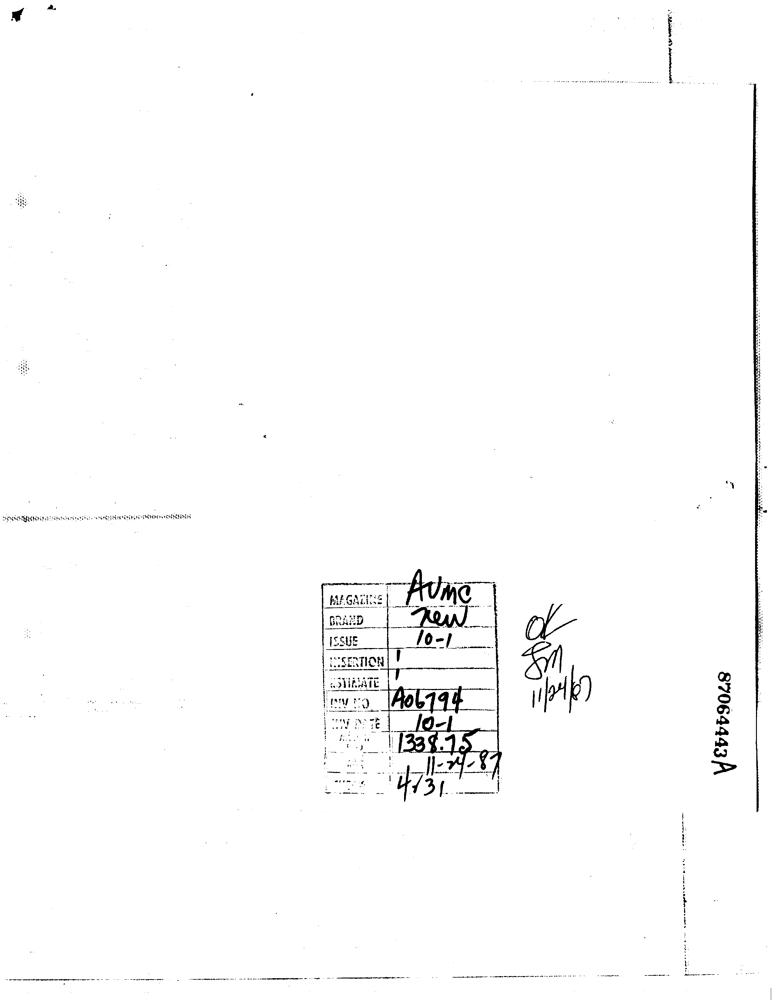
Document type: Invoice